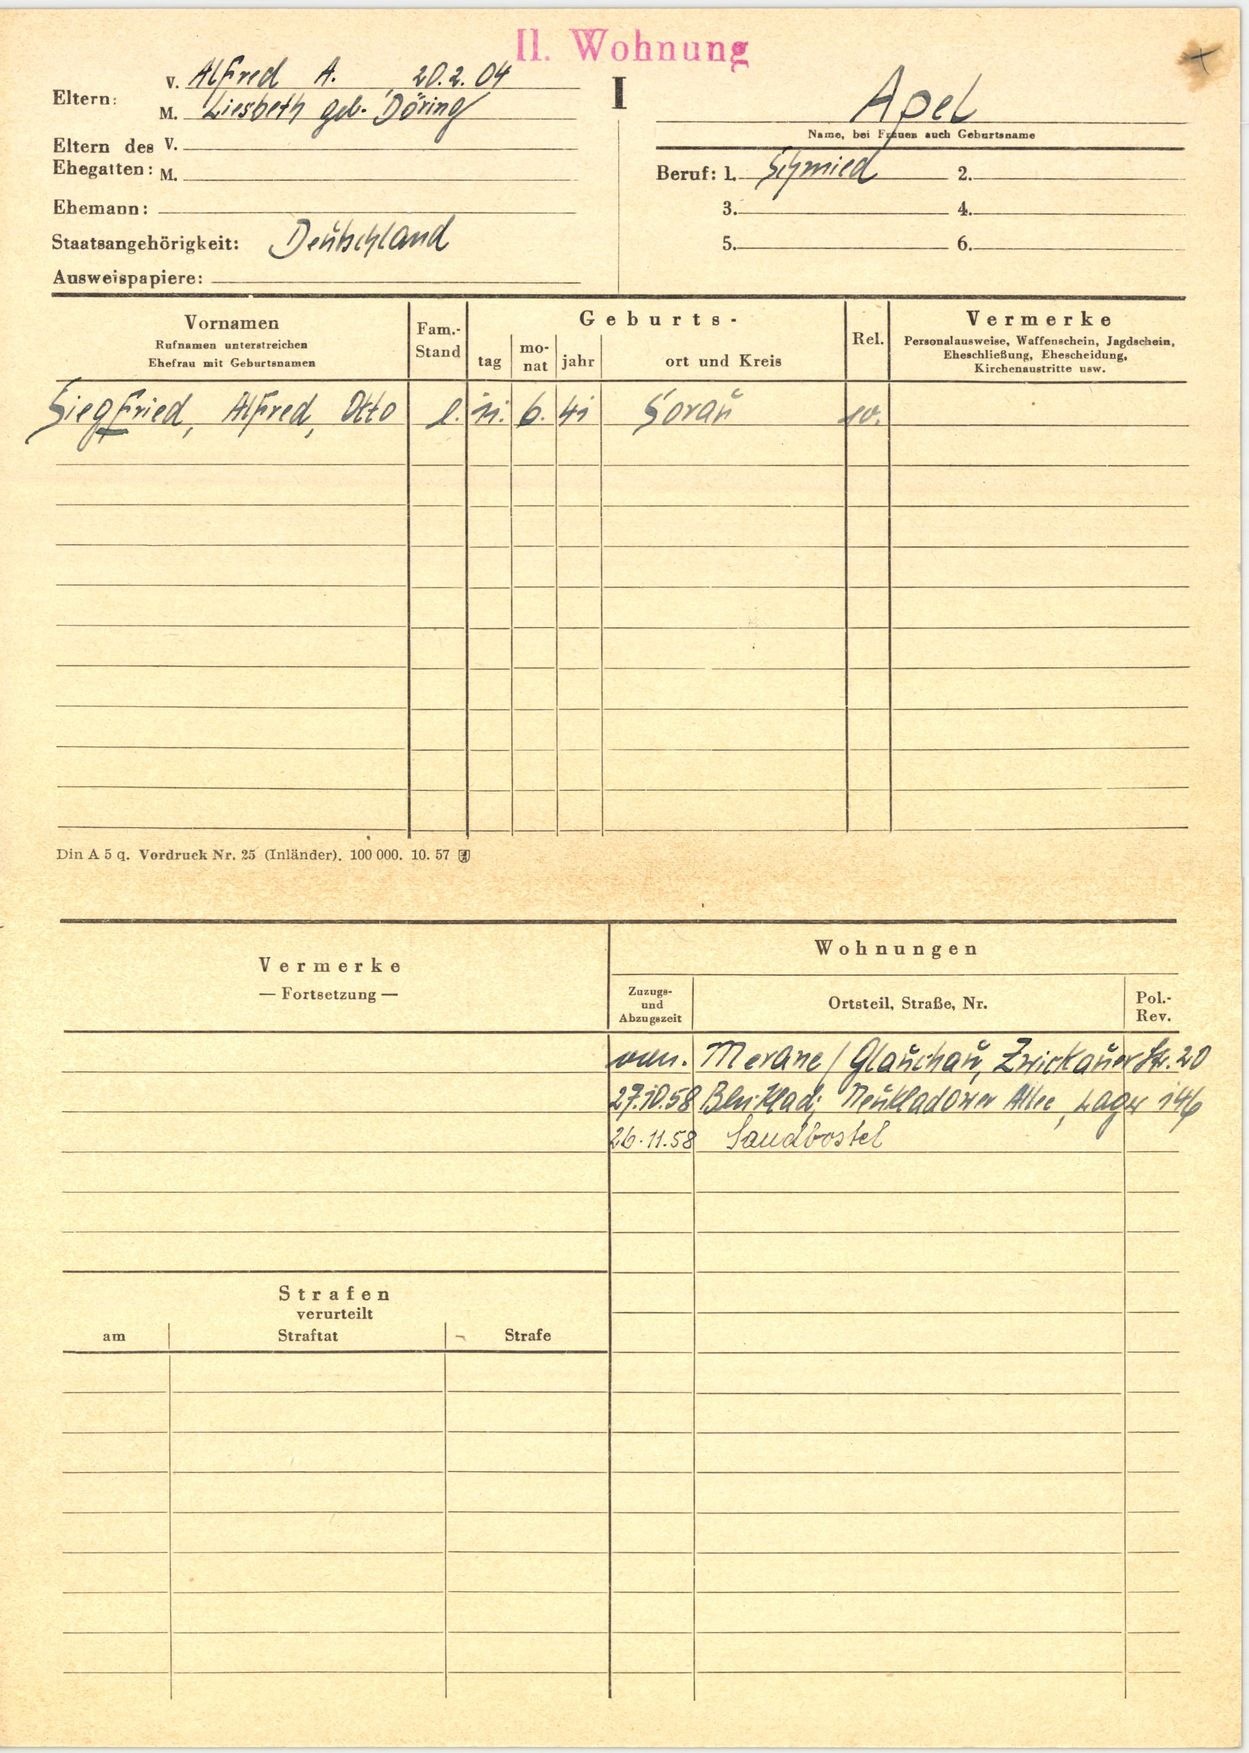
Apel